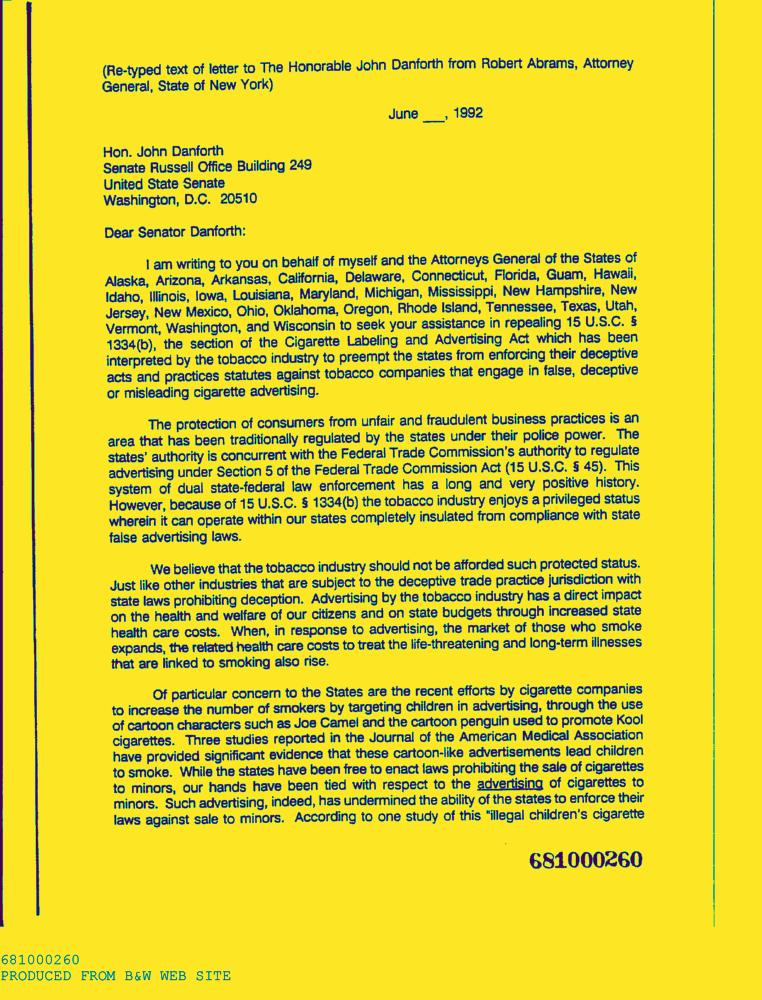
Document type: Letter-Doc